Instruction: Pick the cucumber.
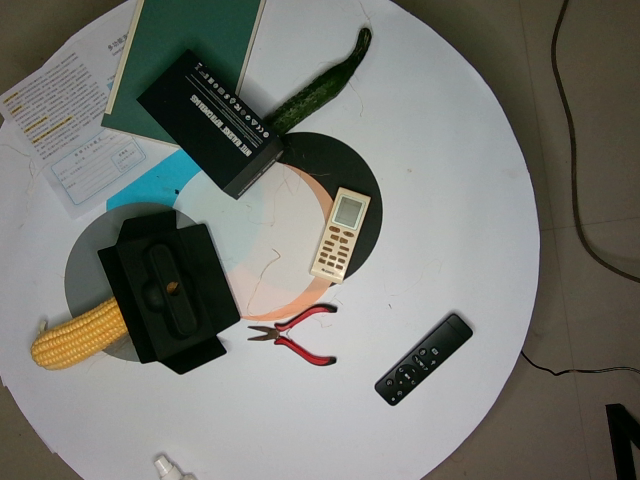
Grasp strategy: vertical